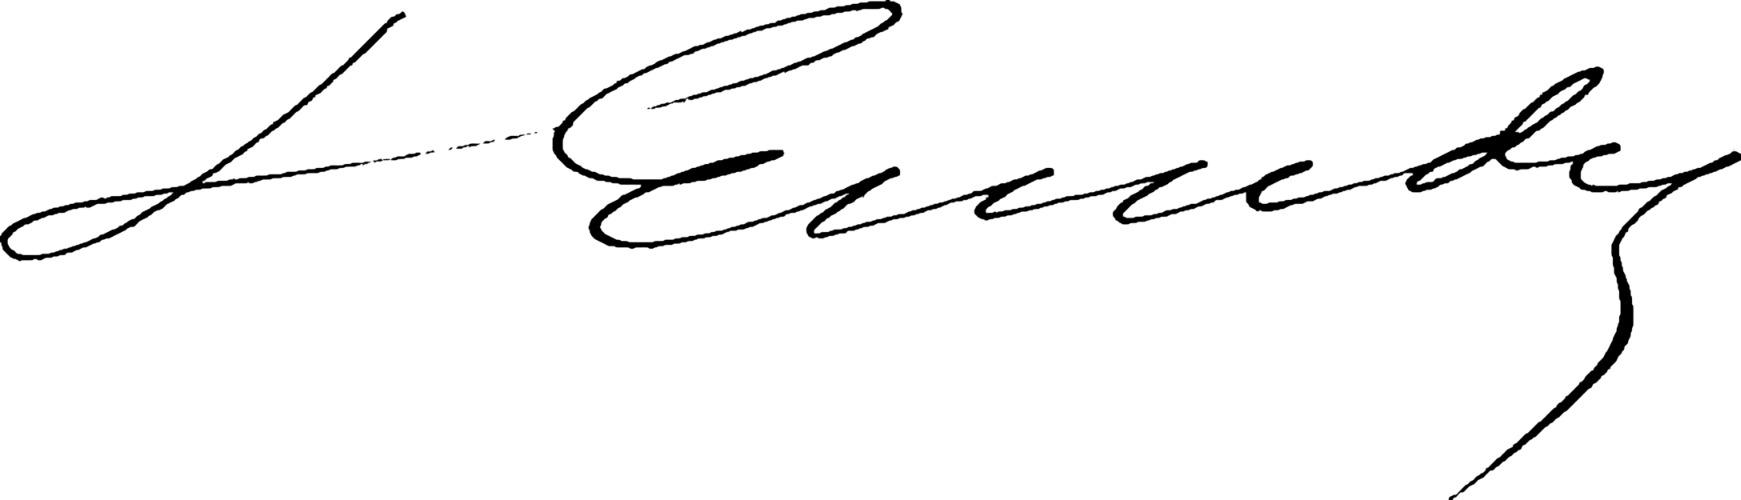
Signature of: léon escudier